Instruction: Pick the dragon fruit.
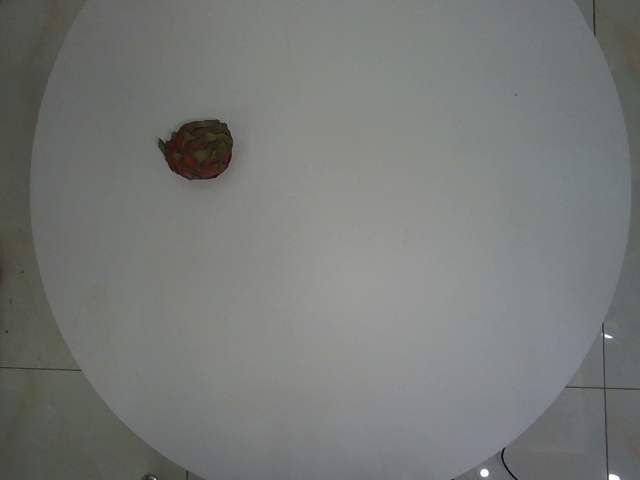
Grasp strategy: vertical